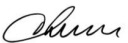
Signature of: christopher tague